Question: What is the suspected problem?
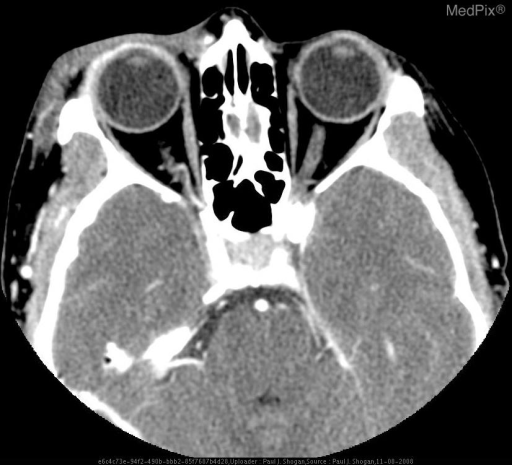
Answer: The findings suggest Contrast enhanced axial and coronal CT images reveal abnormal infiltration and thickening of the right preseptal soft tissues, extending into the right medial canthus. No postseptal extension is noted.  No peripheral enhancing fluid collections are seen.   Additionally, images demonstrate an enhancing lentiform mass along the superoposterior aspect of the right globe.. Contrast enhanced axial and coronal CT images reveal abnormal infiltration and thickening of the right preseptal soft tissues, extending into the right medial canthus. No postseptal extension is noted.  No peripheral enhancing fluid collections are seen.. The patient might have a history of 58 yo woman with orbital cellulitis preceded by open lesion inferior to right eye..